Question: What is the main concern?
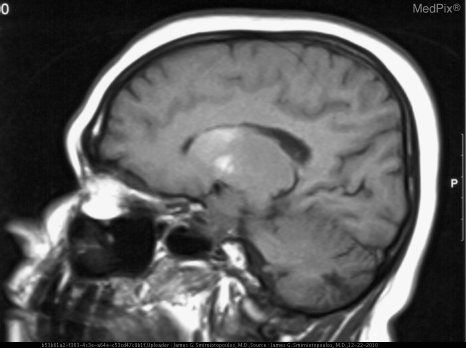
Answer: The findings suggest » CT (acute)
•  abnormal hyper-attenuation in the right basal ganglia
   (putamen and caudate head)
•  old left basal ganglia lacunar infarct
•  bilateral cerebellar wedge lesions

» MRI (subacute - 3 days)
•  T1W hyperintensity in the same region as hyper-attenuation on CT
   (putamen and caudate head)
•  T2W hypointensity in basal ganglia - putamen and caudate head. Abnormal hyperintensity in the right basal ganglia.  This is "anatomic" in size and shape, corresponding to the lenticular nucleus and the head of the caudate nucleus.. The patient might have a history of This previously healthy 50 y.o. woman presents with the acute onset of left sided hemichorea..